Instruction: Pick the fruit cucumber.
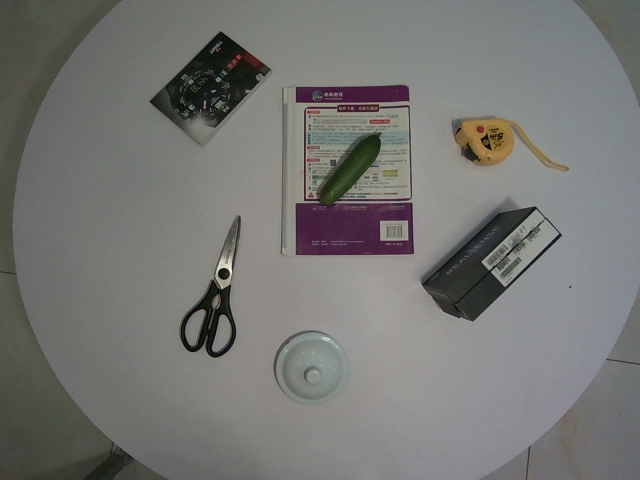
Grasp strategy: vertical